Question: Describe the condition in detail:
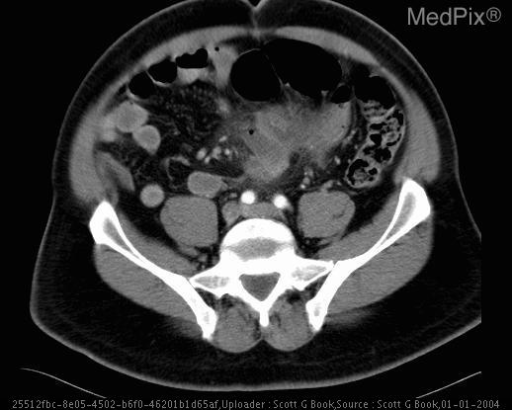
Answer: The disease is discussed as: Embryology:  The alimentary tract initially develops as a pouchlike extension of the yolk sac. At 6 weeks gestation, the intestinal tract is a continuous, tubular structure that is divided into the foregut (supplied by the celiac artery), midgut (supplied by the superior mesenteric artery), and hindgut (supplied mainly by the inferior mesenteric artery). During embryonic development, the bowel introduces itself into the abdomen and both the duodenojejunal and ileocolic segments of the primitive digestive tube rotate 270° counterclockwise about the omphalomesenteric vessels (ie, the future superior mesenteric artery and superior mesenteric vein) to reach their final normal positions.  Before 6 weeks gestation, the duodenum initially rotates 90° counterclockwise so that it lies to the right of the superior mesenteric artery. Similarly, the cecum rotates 90° counterclockwise so that it lies to the left of the superior mesenteric artery. During the 6th week of gestation, the duodenum rotates another 90° counterclockwise so that it lies posterior to the superior mesenteric artery. By the 10th to 12th weeks of gestation, the intestine slides back into the peritoneal cavity, where the final 90° rotation of the duodenum and 180° rotation of the cecum occur. The right colon is the last portion of the gastrointestinal tract to rotate completely, allowing the cecum to descend into the right lower quadrant. This rotation is followed in the last stage by peritoneal fixation of the bowel. The small bowel mesentery is normally broad based, with its attachment extending from the ligament of Trietz to the ileocecal valve. This wide base prevents the small intestine from twisting around the superior mesenteric artery. Malrotation most commonly is caused by incomplete rotation (<270° of counterclockwise rotation occurring in weeks 5-12).

This group of disorders can be divided into 3 different categories:1) Nonrotation (0° to <90° of counterclockwise rotation occurring before 6 weeks), 2) Reverse rotation (abnormal rotation >90° and <180° causing obstruction or reversal of the normal duodenal/SMA relationship, occurring in weeks 6-10), and 3) Malrotation most often associated with malfixation (>180° and <270° of counterclockwise rotation, occurring after 10 weeks). Nonrotation is often an incidental finding in older children and adults during routine examination, but volvulus as a result of local clockwise rotation may accompany this anomaly.

Clinical: Incidence is unknown, as many are asymptomatic. No racial or gender predilection is seen. In approximately 60% of patients, malrotation presents by age 1 month with bilious vomiting and high intestinal obstruction. Another 20-30% of patients present at age 1-12 months. Older children with malrotation may show failure to thrive, chronic recurrent abdominal pain, malabsorption, or other vague presentations. The older the child, the less readily identifiable the clinical presentation. Nonrotation of the intestine may be asymptomatic, thus is an incidental finding on UGI performed for other reasons.

Radiographic findings:
Plain films: In midgut volvulus, the classic radiographic finding is a partial duodenal obstruction (dilation of both the stomach and proximal duodenum, with paucity of bowel gas distally).
UGI: The preferred diagnostic test for malrotation with midgut volvulus. Duodenal-jejunal junction (DJJ) displaced downward and to the right on the frontal view An abnormal position of the jejunum (lying on right side of abdomen) should alert one to the possibility of a malrotation but should not be relied upon to either make or exclude the diagnosis. Corkscrew of small bowel around SMA.
US: The "whirlpool sign" on color Doppler shows mesentery and flow within the SMV wrapping around the SMA (in a clockwise direction), indicating malrotation with volvulus
CT: The DJJ is low and to the right of the normal location. The duodenum doesn’t cross midline. The proximal jejunum is in the right upper quadrant. The cecum is in the upper and/or left abdomen. The large bowel is in the left abdomen. Abnormal relationship of the superior mesenteric vein (SMV) to the superior mesenteric artery (SMA). The SMV should lie to the right of the SMA.

Treatment: Silent malrotation requires no treatment. Symptomatic malrotation in an infant requires surgical correction and midgut volvulus is a surgical emergency.